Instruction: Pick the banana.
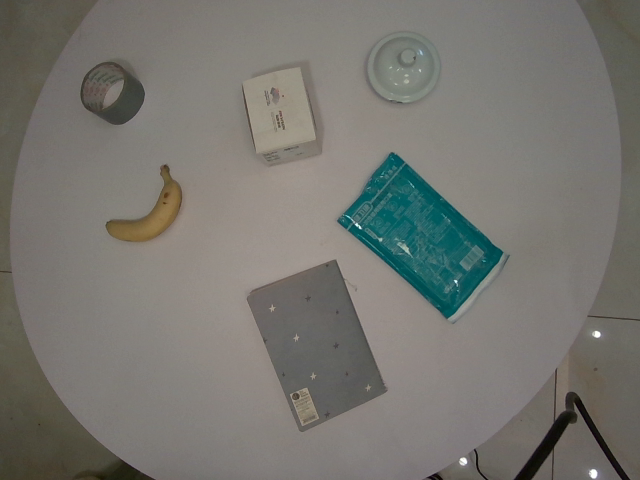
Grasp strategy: vertical